Question: What do the imaging results show?
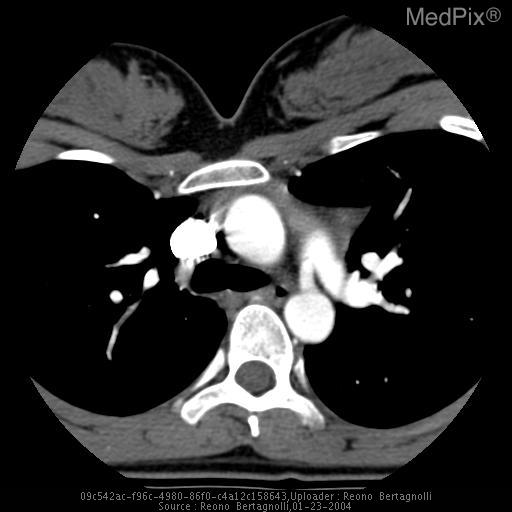
Answer: The imaging shows A CT angiogram image was submitted demonstrating contrast in a patent ductus arteriosis communicating the aorta to the left main pulmonary artery. Axial CT scan image at the level of the left main pulmonary artery demonstrates contrast within a vessel connecting the proximal descending aorta to the left main pulmonary artery..